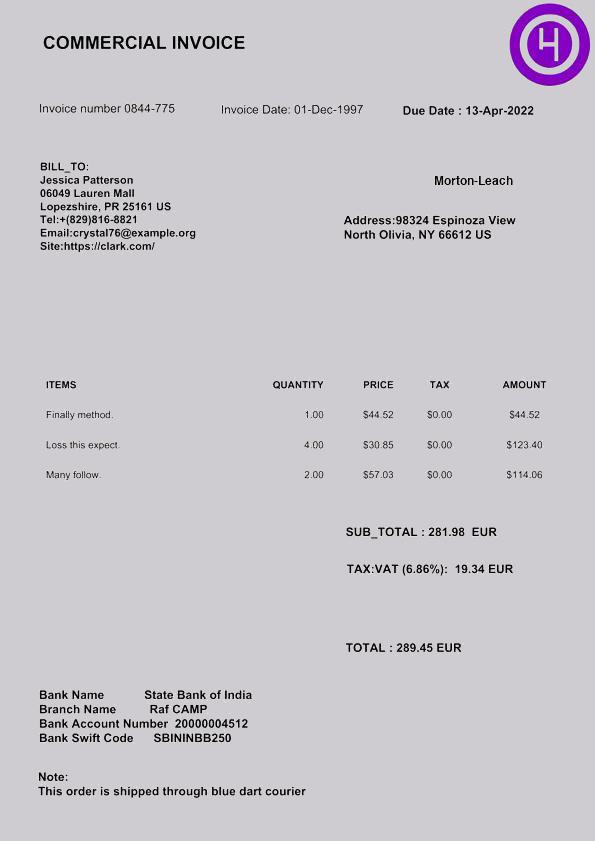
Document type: Invoice